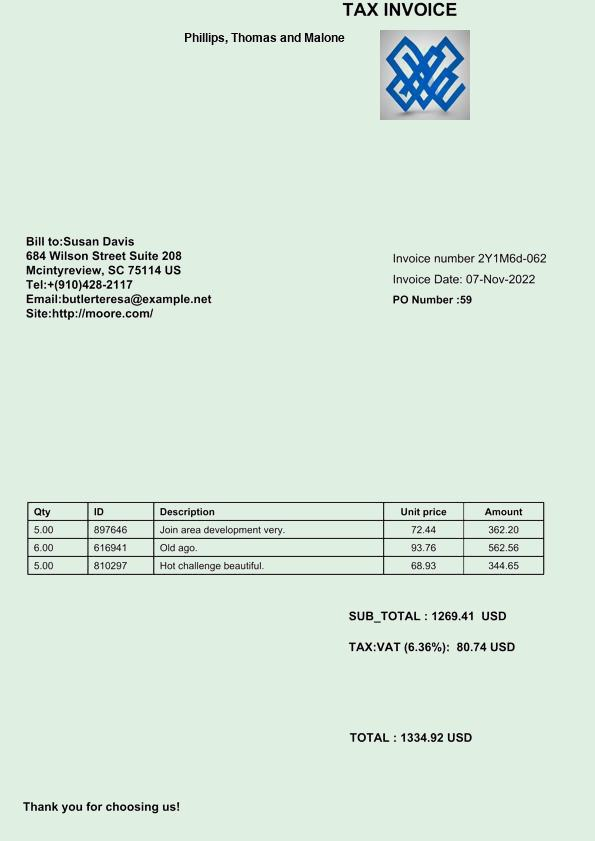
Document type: Invoice